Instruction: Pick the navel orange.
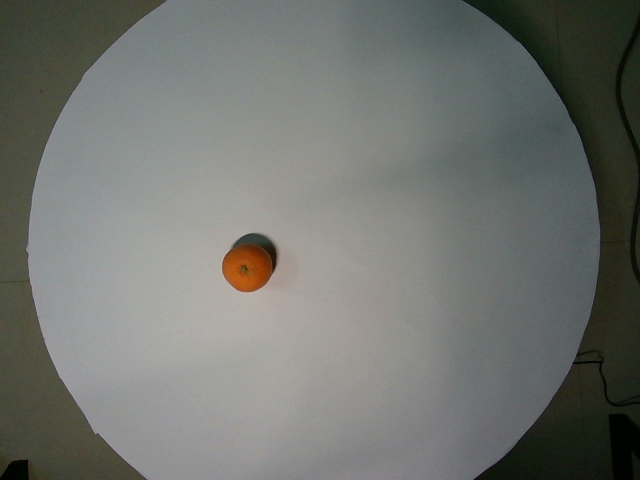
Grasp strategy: vertical